Question: In what way does the history help explain the case?
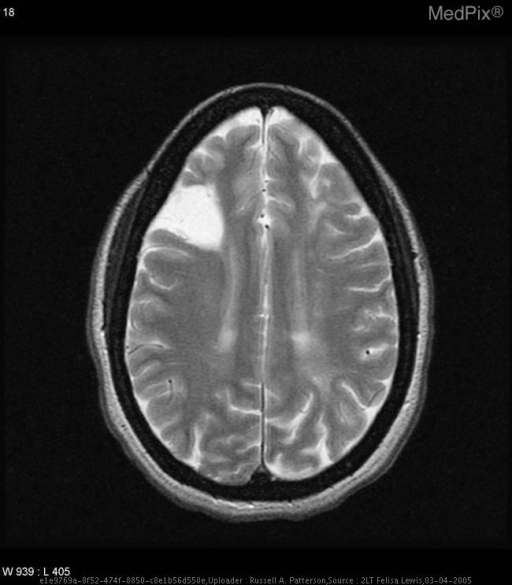
Answer: The patient's history of 36 y.o. African-American female with sickle cell anemia is key in understanding the case.